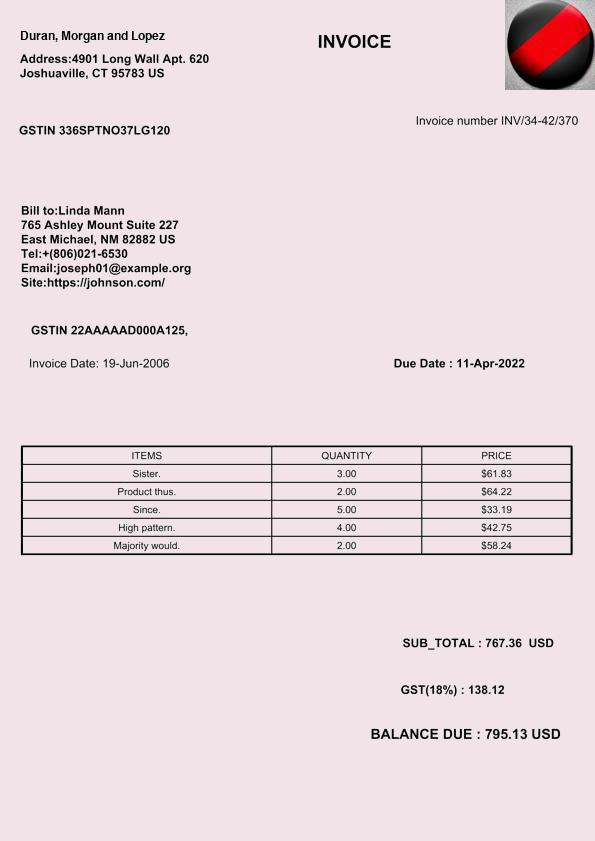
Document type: Invoice